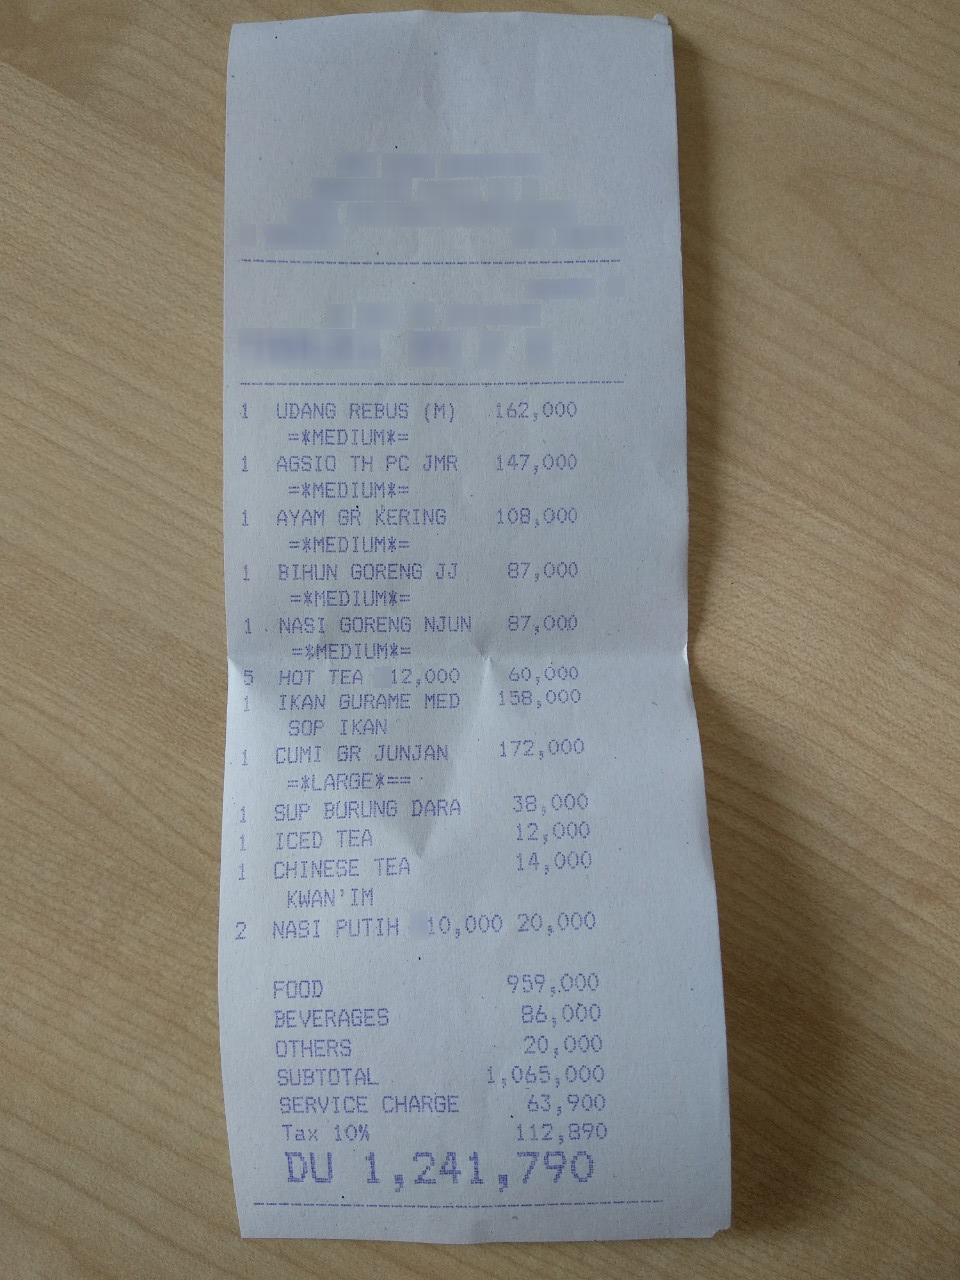
Number of items: 12
Subtotal: 1,065,000
Service charge: 63,900
Tax: 112,890
Other charges: 959,000 86,000 20,000
Total: 1,241,790
OCR text regions:
text: UDANG
text: REBUS
text: (M)
text: 1
text: 162,000
text: =*MEDIUM*=
text: AGSIO
text: TH
text: PC
text: JMR
text: 1
text: 147,000
text: =*MEDIUM*=
text: AYAM
text: GR
text: KERING
text: 1
text: 108,000
text: =*MEDIUM*=
text: BIHUN
text: GORENG
text: JJ
text: 1
text: 87,000
text: =*MEDIUM*=
text: NASI
text: GORENG
text: NJUN
text: 1
text: 87,000
text: =*MEDIUM*=
text: HOT
text: TEA
text: 5
text: 60,000
text: 12,000
text: IKAN
text: GURAME
text: MED
text: SOP
text: IKAN
text: 1
text: 158,000
text: CUMI
text: GR
text: JUNJAN
text: 1
text: 172,000
text: =*LARGE*==
text: SUP
text: BURUNG
text: DARA
text: 1
text: 38,000
text: ICED
text: TEA
text: 1
text: 12,000
text: CHINESE
text: TEA
text: KWAN'IM
text: 1
text: 14,000
text: NASI
text: PUTIH
text: 2
text: 20,000
text: 10,000
text: SUBTOTAL
text: 1,065,000
text: SERVICE
text: CHARGE
text: 63,900
text: FOOD
text: 959,000
text: BEVERAGES
text: 86,000
text: OTHERS
text: 20,000
text: Tax
text: 10%
text: 112,890
text: DU
text: 1,241,790